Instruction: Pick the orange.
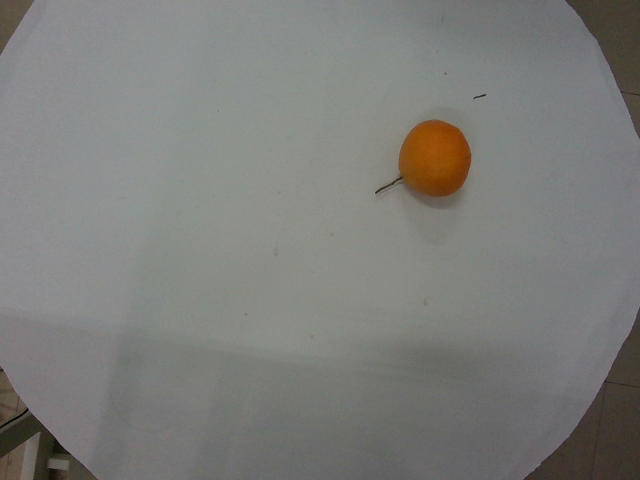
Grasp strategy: vertical